Patient: Male, age 11
An 11-year-old boy who presented with a four-year history of hypoxemia, ongoing hemoptysis and easy fatigability. His chest X-ray showed diffuse nodular infiltrates, resembling a pattern interpretable as miliary tuberculosis (Figure 1, Figure 2). The patient was repeatedly treated for pulmonary TB for a total period of three years, without treatment response. TB cultures and smears remained negative. Upon referral to a recently established specialist respiratory service, a HR-CT scan showed diffuse ground glass infiltrates (Figure 3, Figure 4). Consecutive bilateral alveolar lavage showed diffuse pulmonary hemorrhage (Figure 5), while histology of trans-bronchial biopsy demonstrated iron loaded pulmonary macrophages (Figure 6, Figure 7). The findings confirm the diagnosis of IPH. During his course of disease, the boy was admitted and investigated several times at his local hospital. This included treatment in an ICU in 2008, where he was diagnosed with severe pneumonia, pulmonary edema and respiratory failure. History reported an ongoing non-productive cough for one week, shortness of breath, hemoptysis and generalized weakness. On presentation severe respiratory distress, hypoxemia and pyrexia were reported. Treatment included a course of broad spectrum antibiotics, furosemide and steroids. The patient was started on TB treatment after discharge (he had a positive TB contact) despite that TB smear, microscopy and repeated cultures remained negative. He had received a blood transfusion after laboratory investigations revealed a hemoglobin (Hb) level of 6.60 g/dl, with a mean cell volume (MCV) 65fl and mean cell hemoglobin (MCH) 17.4 pg, in keeping with iron deficiency anemia. Further investigations showed normal liver function, renal function, serum electrolytes and clotting profile. HIV serology, auto-immune screen (ANA, anti-DS DNA, RF) and TB Mantoux test were negative. After discharge from ICU he continued TB treatment, but without substantial improvement of symptoms and more admissions to the local hospital. After three years he was referred for a second opinion to a pediatrician and onwards to a specialist respiratory service, which allowed the diagnosis of IPH. At referral the patient had an acute episode with deterioration of oxygen saturation from above 85% to the 60-75%. The chest X-ray demonstrated a miliary picture (Figure 1). After establishing the diagnosis, hypoxia and X-ray changes resolved after a week of high dose steroids (2mg/kg prednisolone) and he was discharged home without home oxygen. Outpatient treatment included milk-free diet, tapered doses of steroids for two months, followed by inhaled budesonide 400 mcg BD and hydroxychloroquine which was discontinued after his eyesight deteriorated at six months. One year after diagnosis he remains in remission on inhaled corticosteroids and milk-free diet.
Keywords: pulmonary tuberculosis, idiopathic pulmonary haemo-siderosis, respiratory services
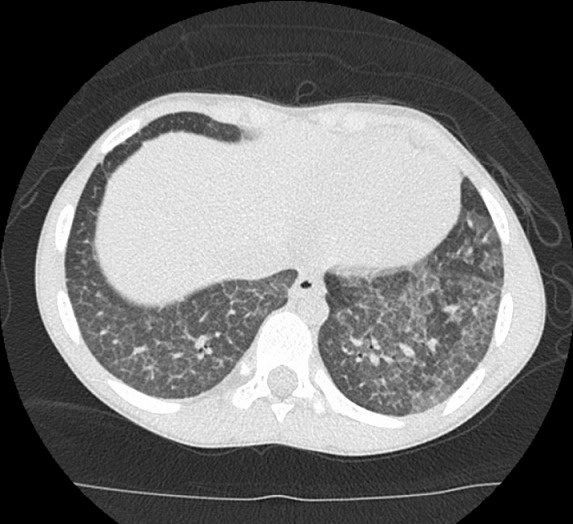
Image caption: HR-CT scan showing diffuse ground glass opacities indicative of alveolar haemorrhage and thickened interlobar septae, indicating extent of disease.